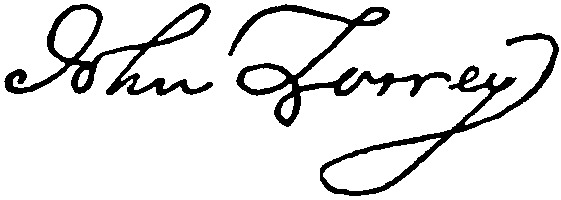
Signature of: john torrey